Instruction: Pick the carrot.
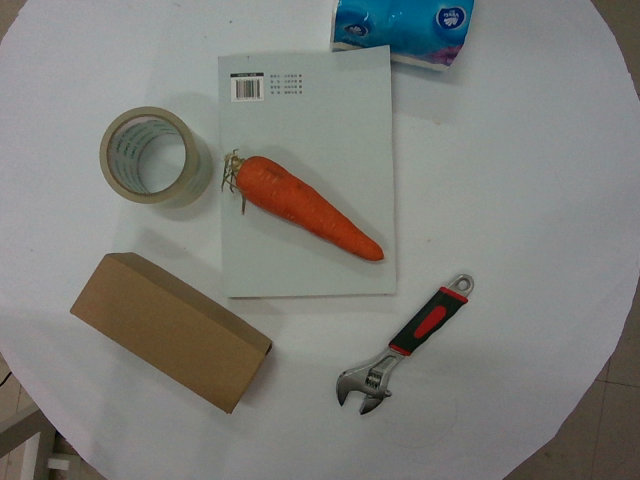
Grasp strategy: vertical